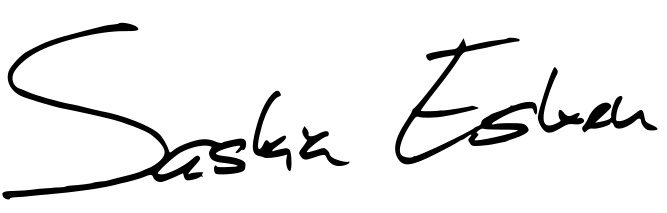
Signature of: saskia esken